Question: What appears to be the issue?
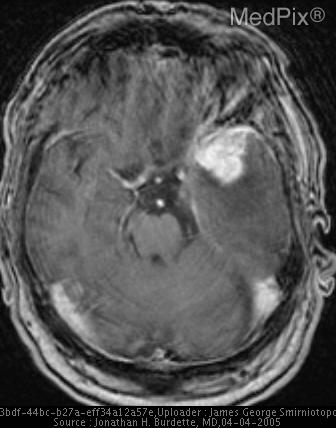
Answer: The findings suggest Dural based mass in anterior-medial portion of middle cranial fossa on the right.  Roughly hemispheric in shape with a broad dural base and enhancement of the adjacent dura and cavernous sinus.  There very extensive vasogenic edema.. Peripheral enhancing mass - dural based.  Note the extensive intraaxial vasogenic edema.. The patient might have a history of This is a 67yo white man with Hx of HTN, CM, and MI X 3
reports of right-sided weakness, facial droop, dizziness leading to a fall.  He reports no loss of consciousness, no post-ictal period. No loss of bowel or bladder function.

The patient reports some generalized weakness over the last month as well as headaches..